Question: What type of tax is indicated in the document, personal property or real estate?
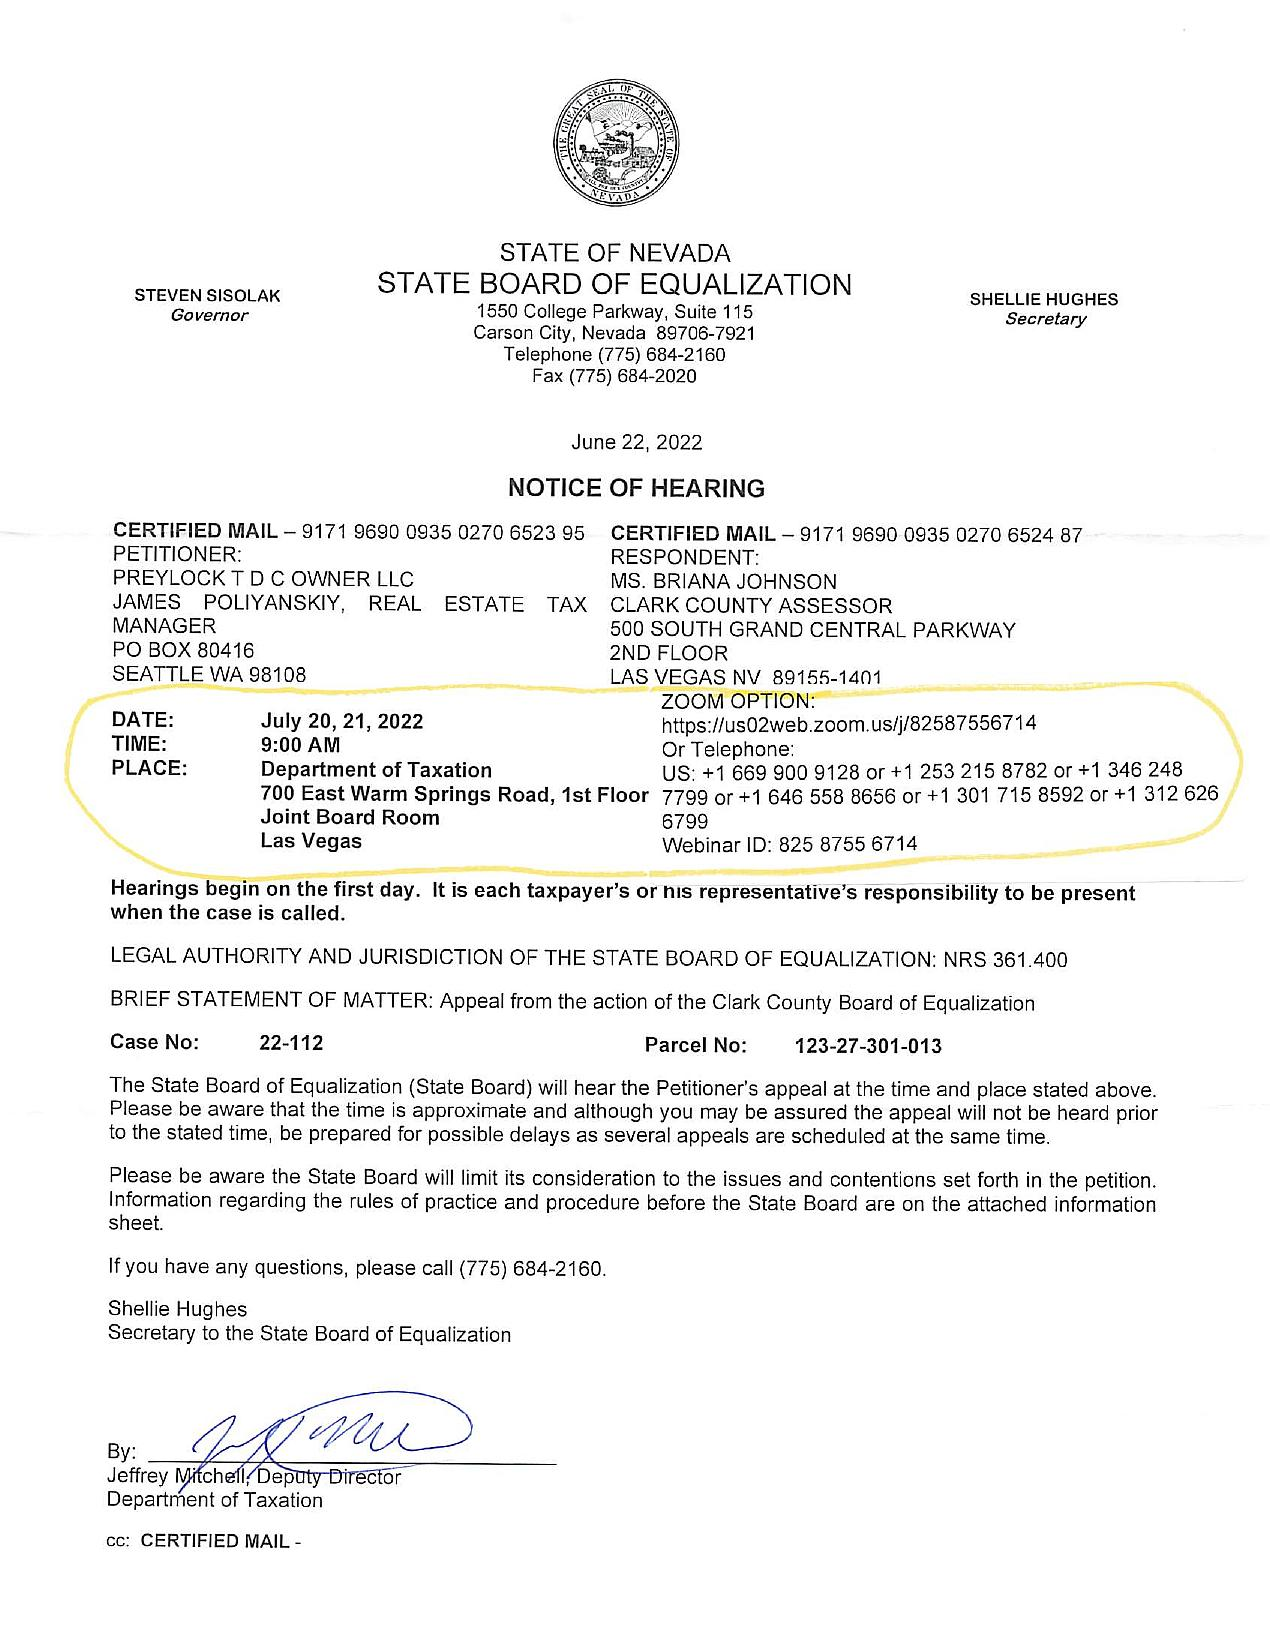
Answer: "Real Estate Tax"